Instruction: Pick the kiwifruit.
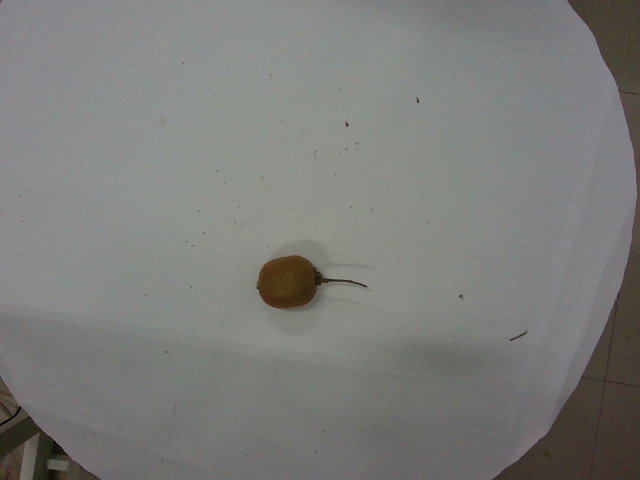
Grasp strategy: vertical